Question: What could the diagnosis suggest?
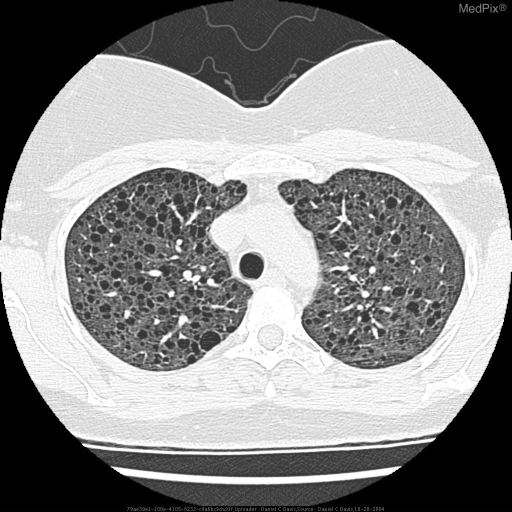
Answer: The possible diagnosis includes The differential is extremely limited.  LAM (lymphangiomamyomatosis) is essentially the only diagnosis.  Langerhans histiocytosis can have cystic structures but these are typically more irregular and often times there are assoicated small nodules.  Centrilobular emphysema will have cysts with inperceptible walls (LAM has perceptible, thin walls) more concenetrated towards the apices..